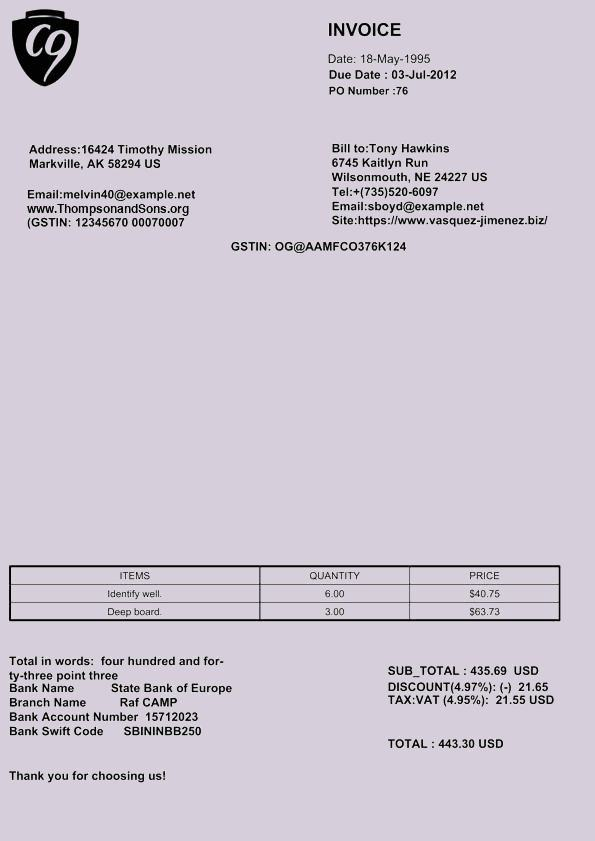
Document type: Invoice